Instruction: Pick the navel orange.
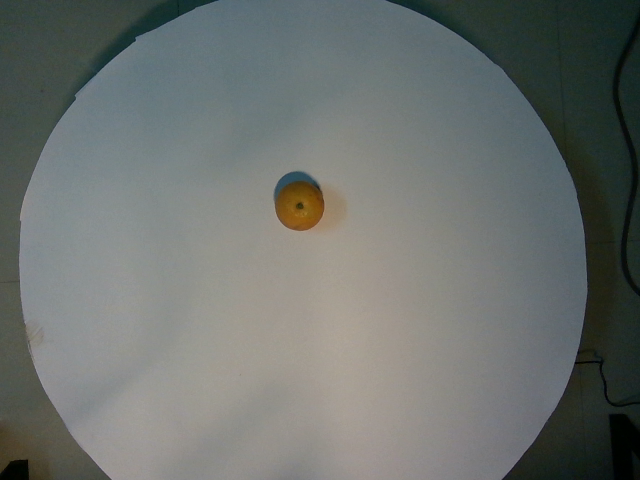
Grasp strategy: vertical